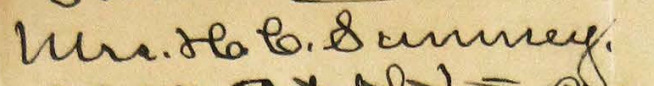
Signature of: katherine sumney